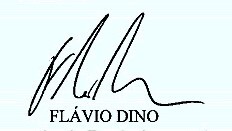
Signature of: flávio dino